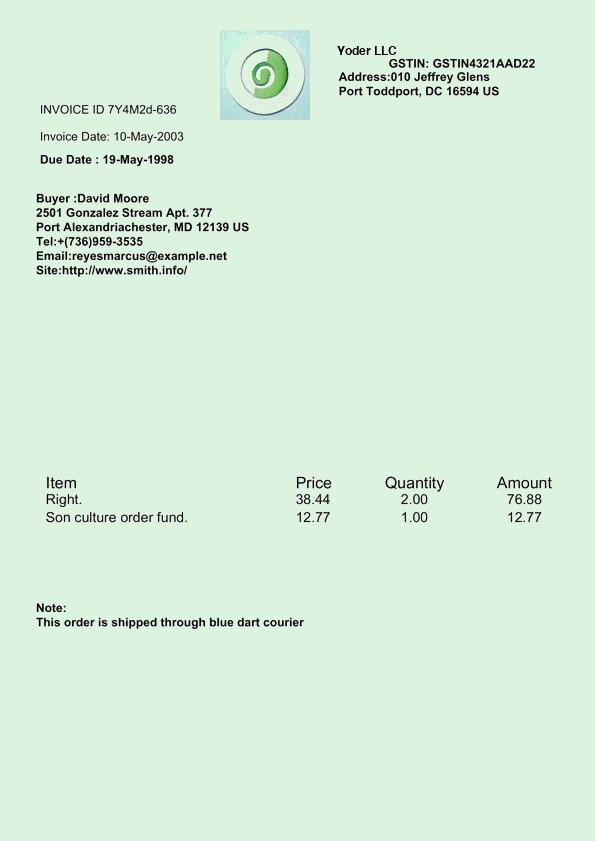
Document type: Invoice